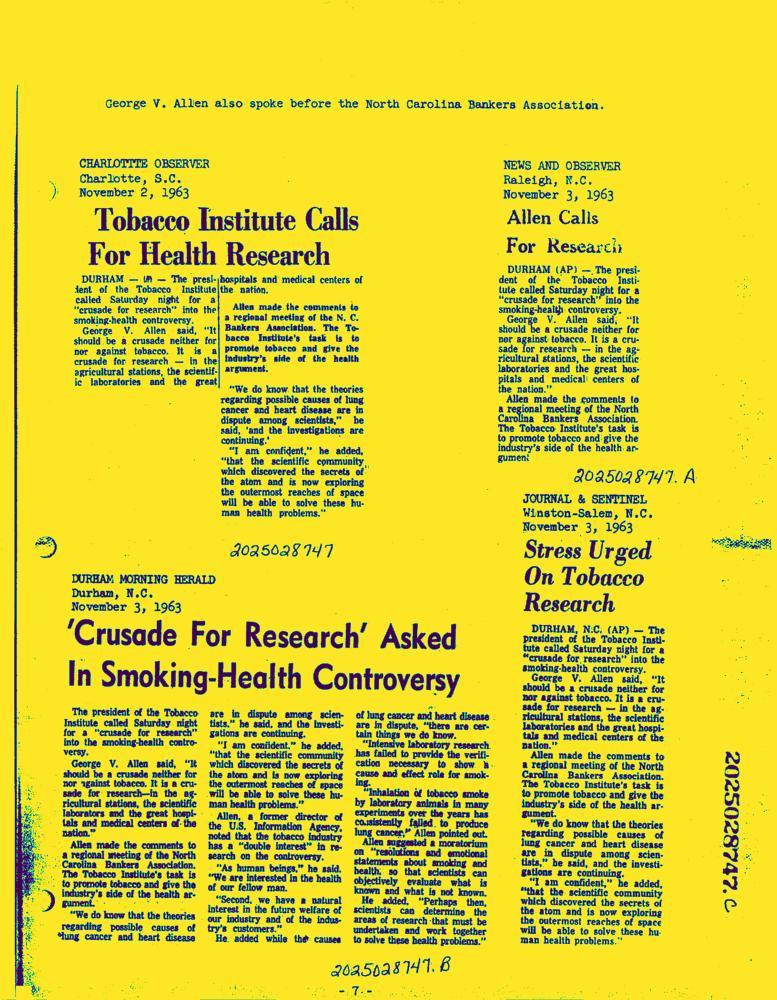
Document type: News-Article